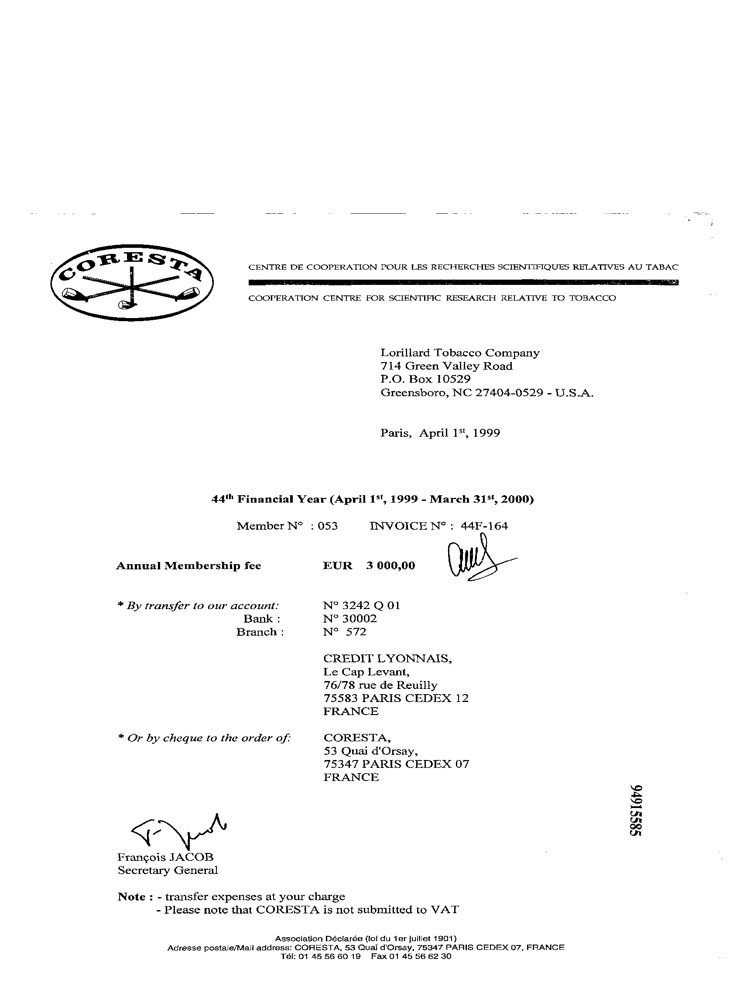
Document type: Invoice